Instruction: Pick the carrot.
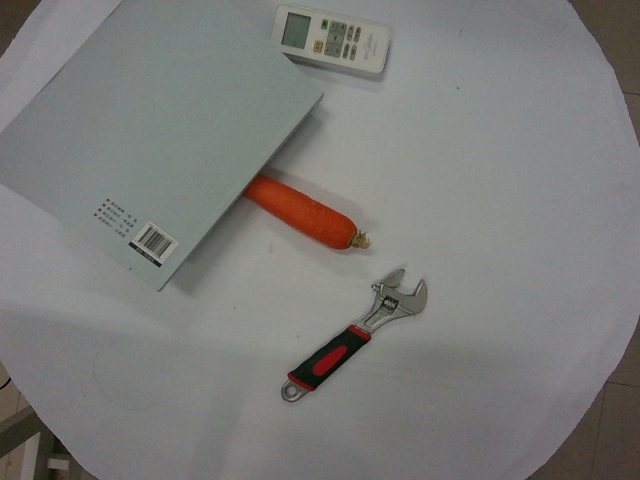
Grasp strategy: vertical